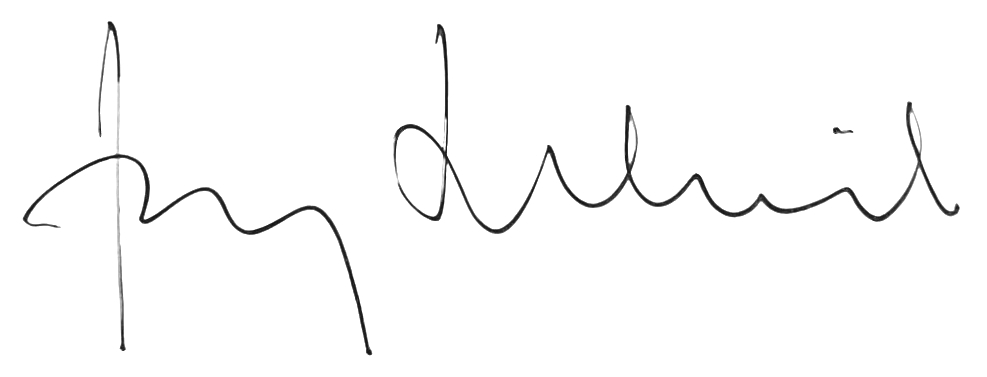
Signature of: jerzy zelnik